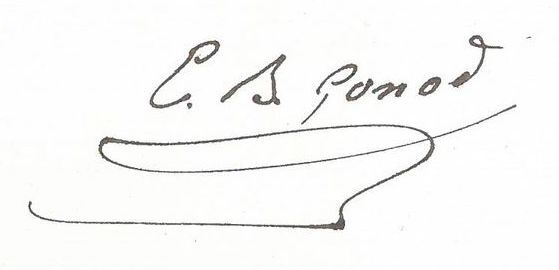
Signature of: benoît gonod